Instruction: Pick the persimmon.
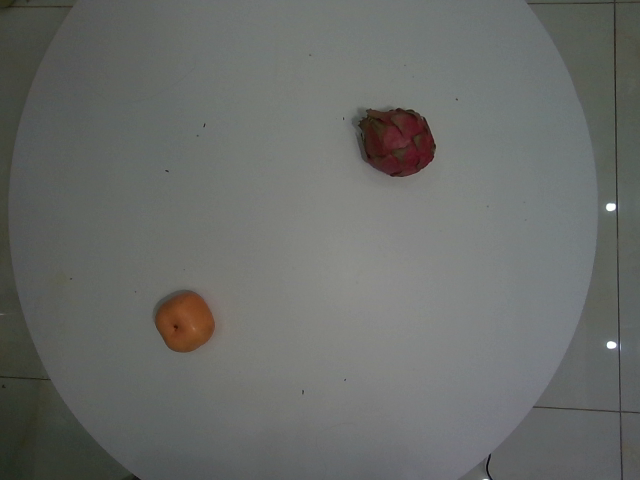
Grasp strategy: vertical